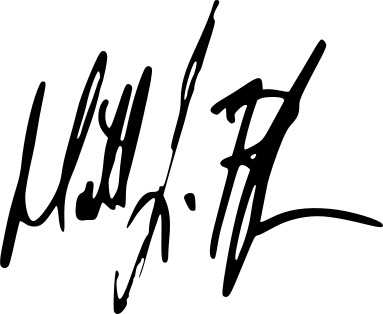
Signature of: matt leblanc